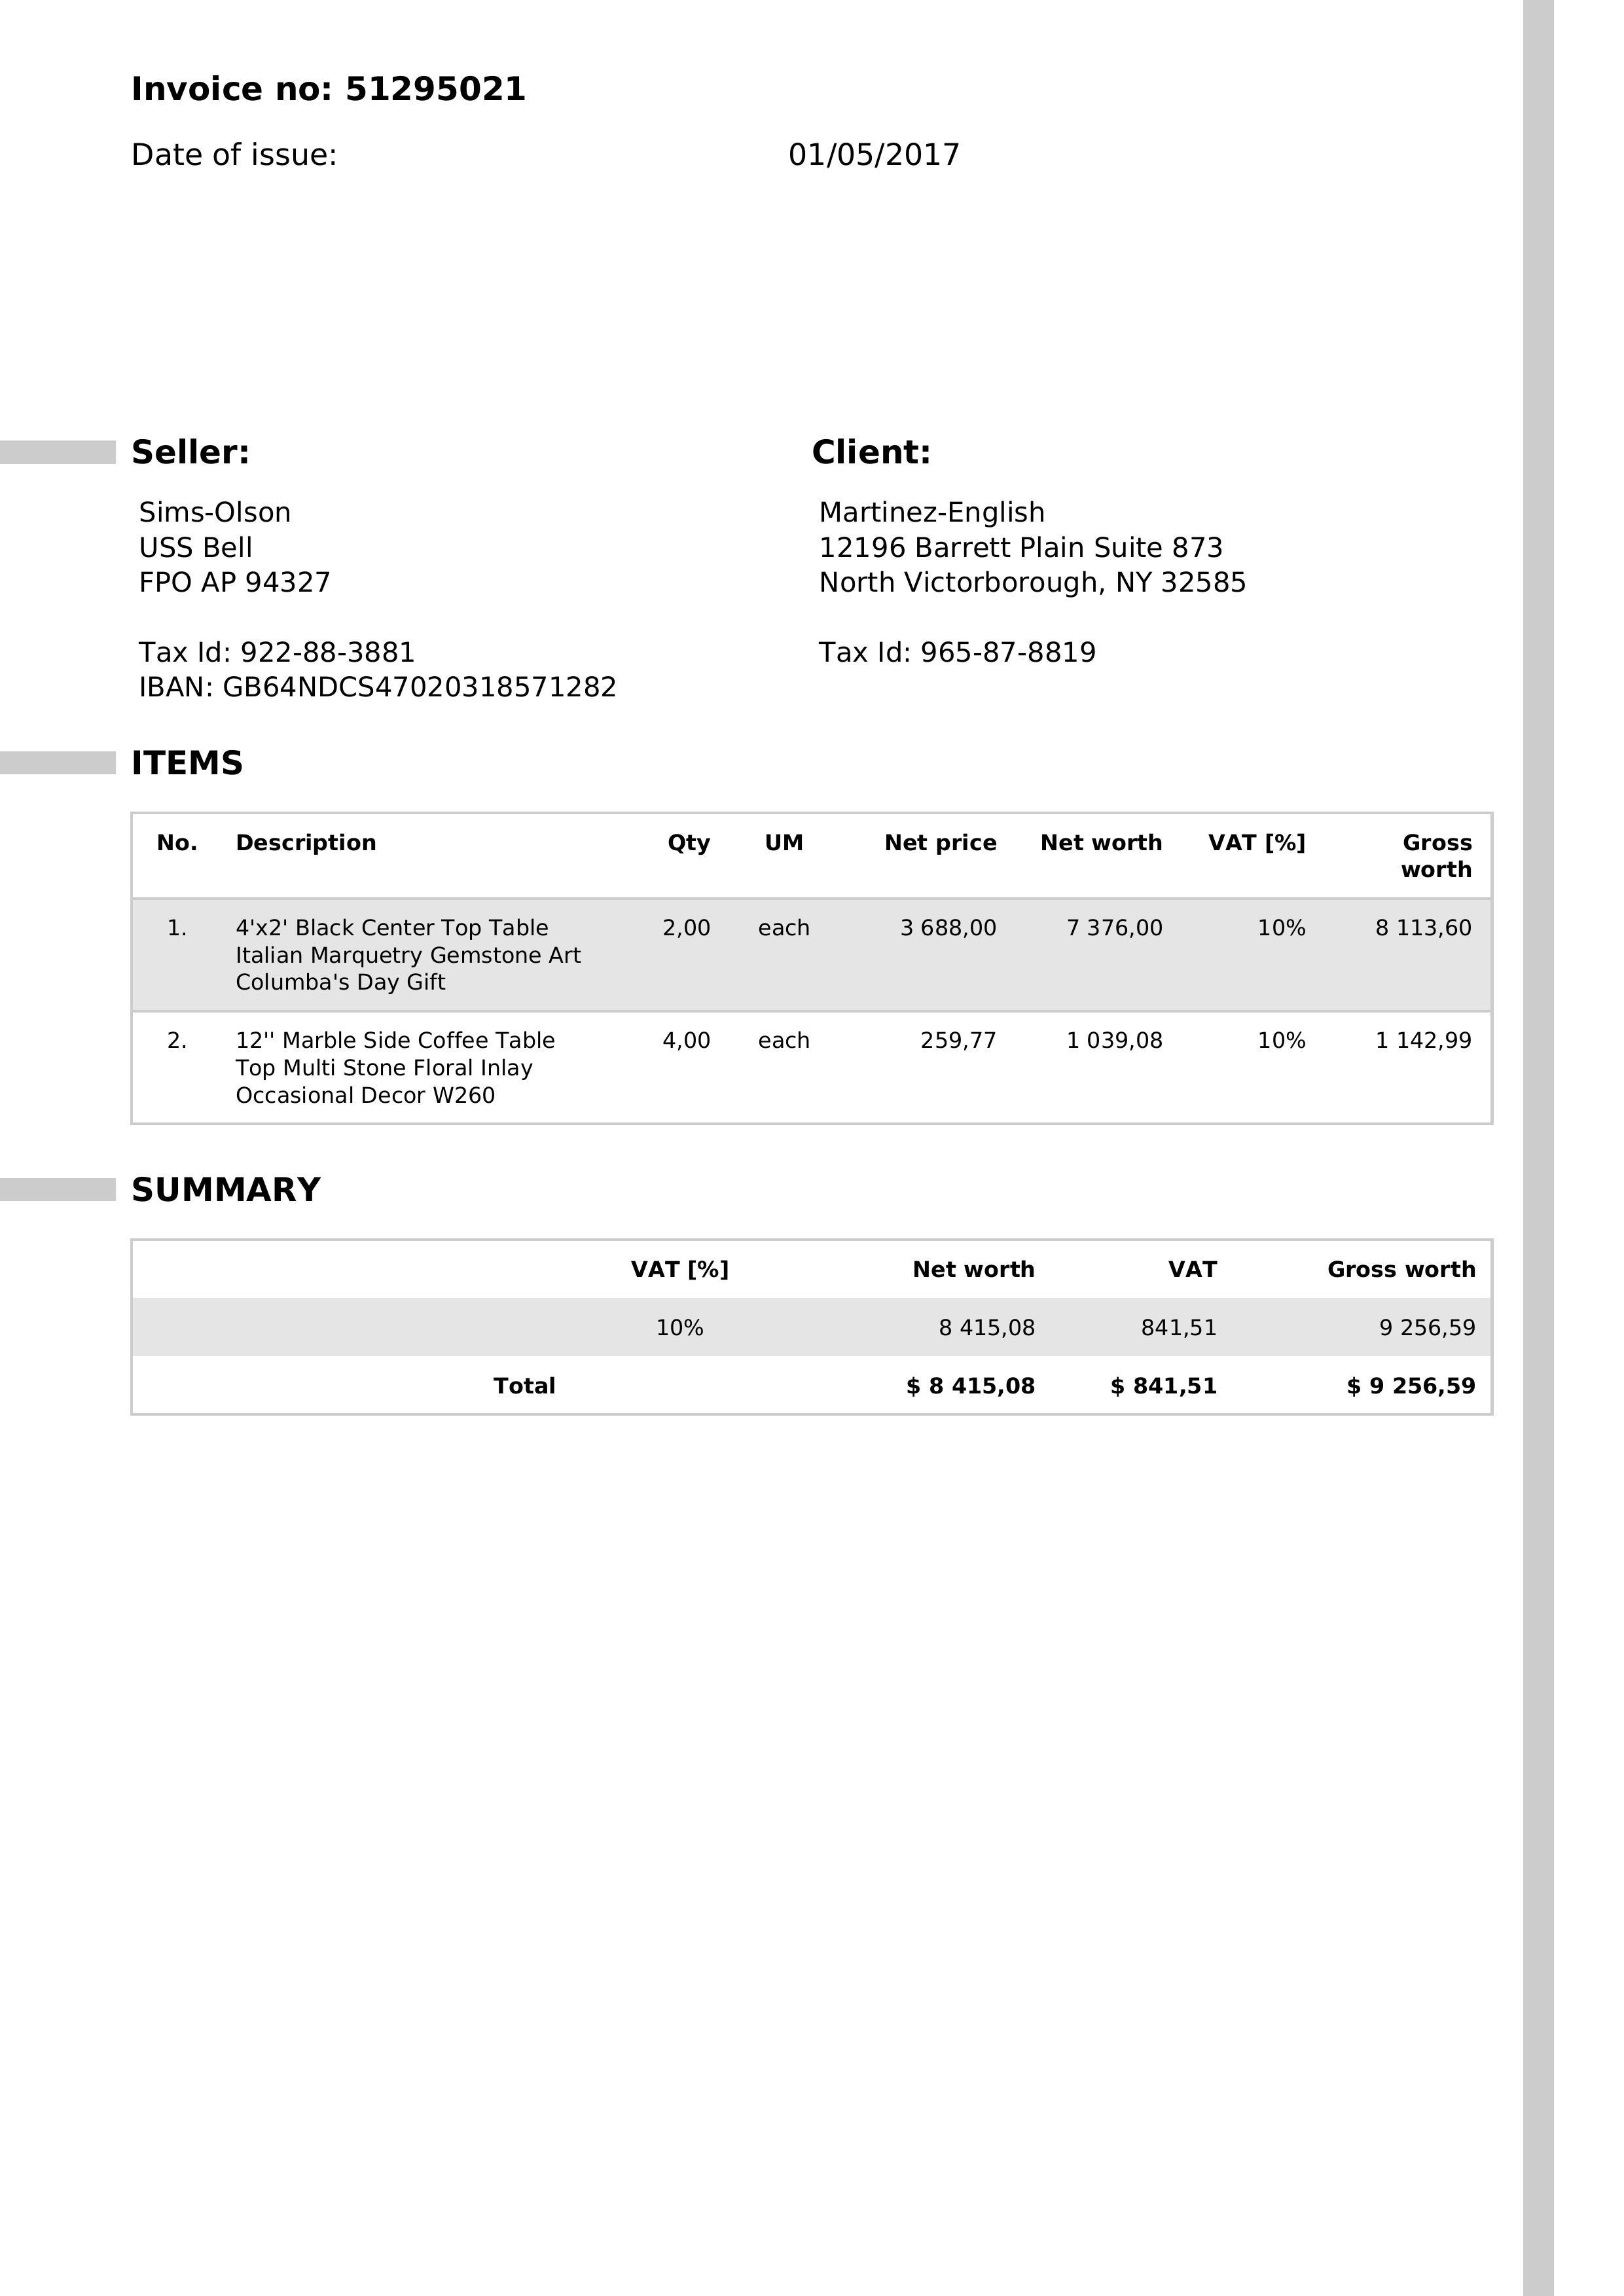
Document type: Invoice